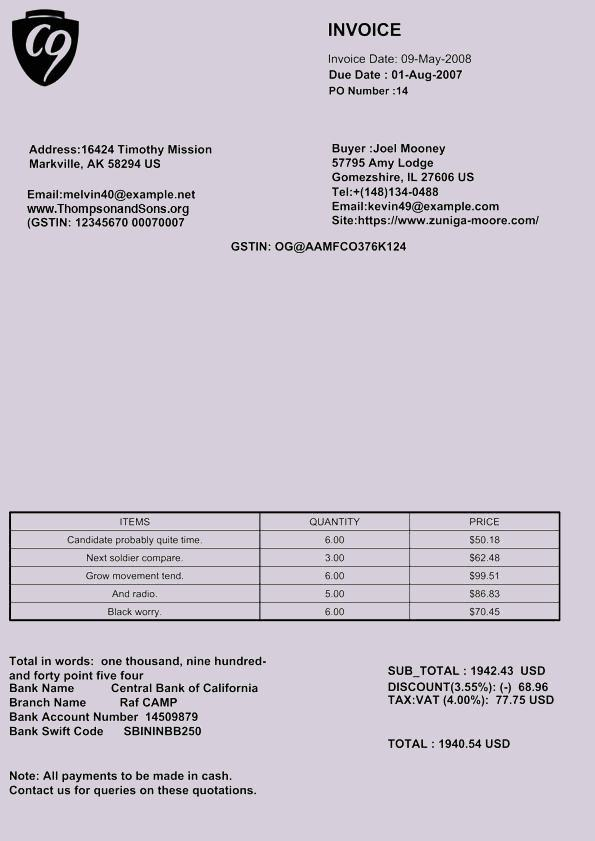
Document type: Invoice